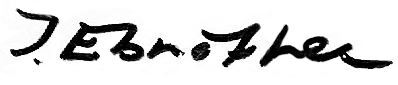
Signature of: josef ebnöther